Question: What is the potential diagnosis?
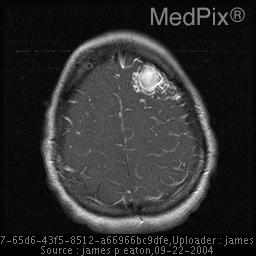
Answer: The possible diagnosis includes findings are pathoneumonic.